Question: What might the diagnosis be?
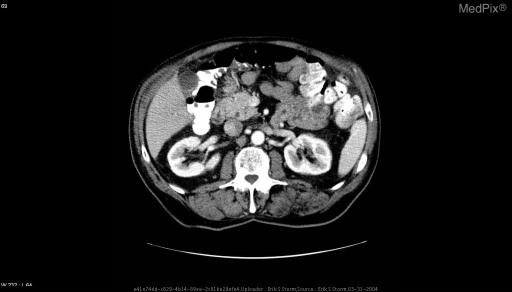
Answer: The possible diagnosis includes Mucinous Cystadenoma/Cystadenocarcinoma
Intraductal Papillary Tumor
Atypical pseudocyst.